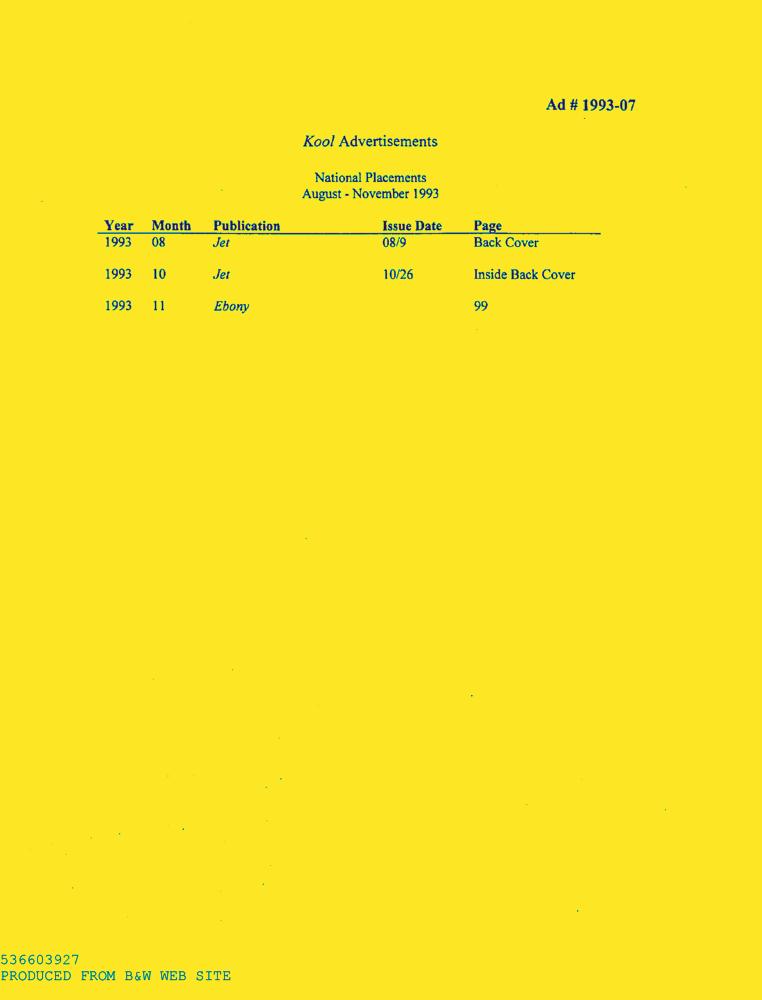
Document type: AD